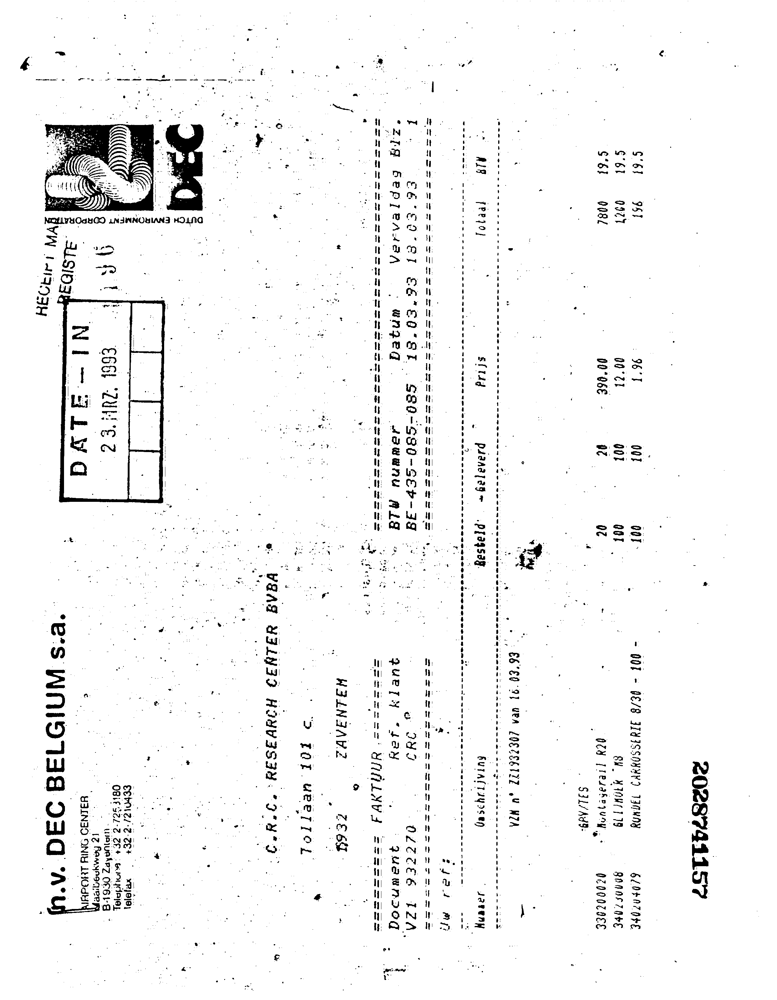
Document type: Invoice